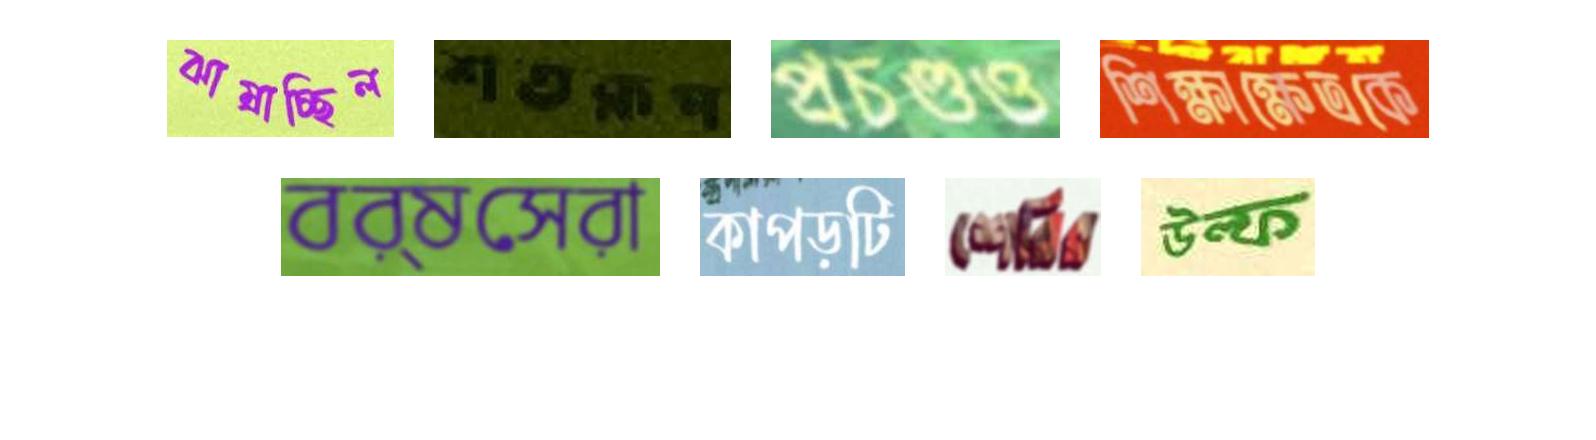
ঝাম্‌রাচ্ছিল শতরূপ প্রচণ্ডও শিক্ষাক্ষেত্রকে
বর্ষসেরা কাপড়টি শেরির উল্ফ